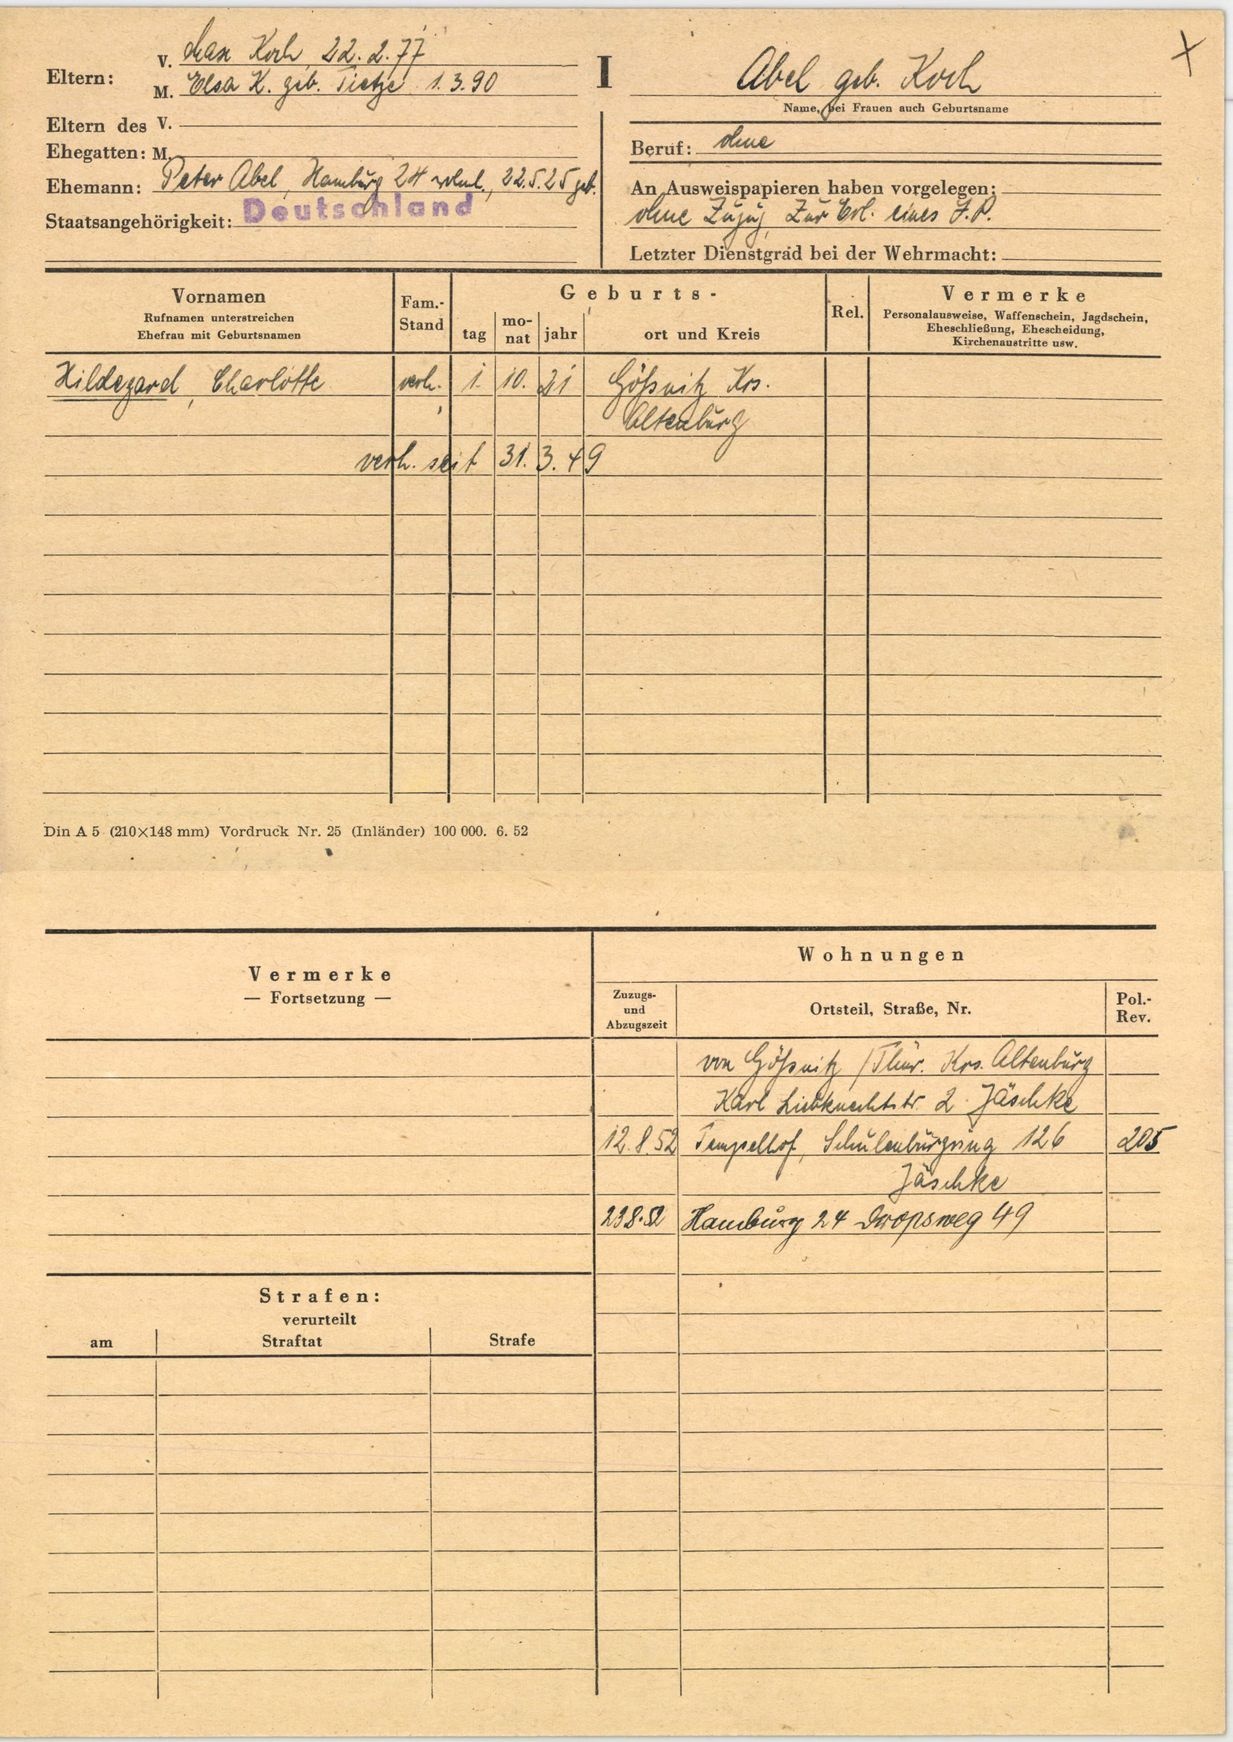
Abel geb. Koch